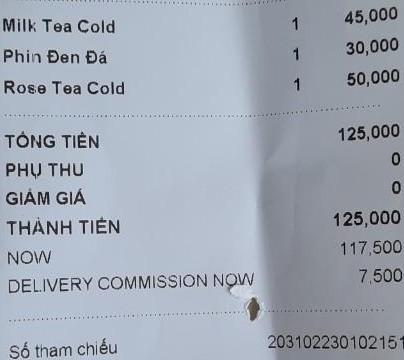
<table>
<tr>
<td>Milk Tea Cold</td>
<td>1</td>
<td>45,000</td>
</tr>
<tr>
<td>Phin Đen Đá</td>
<td>1</td>
<td>30,000</td>
</tr>
<tr>
<td>Rose Tea Cold</td>
<td>1</td>
<td>50,000</td>
</tr>
</table>

TỔNG TIỀN 125,000
PHỤ THU 0
GIẢM GIÁ 0
THÀNH TIỀN 125,000
NOW 117,500
DELIVERY COMMISSION NOW 7,500

Số tham chiếu 203102230102151